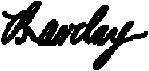
Signature of: robert barclay